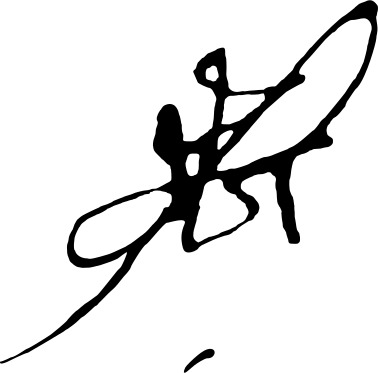
Signature of: ismail kemal